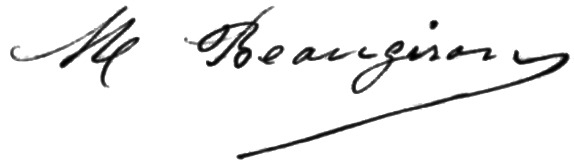
Signature of: marthe de florian